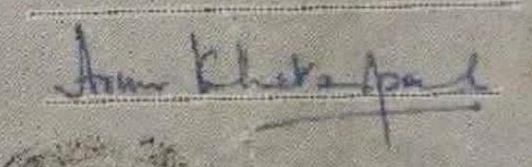
Signature of: arun khetarpal